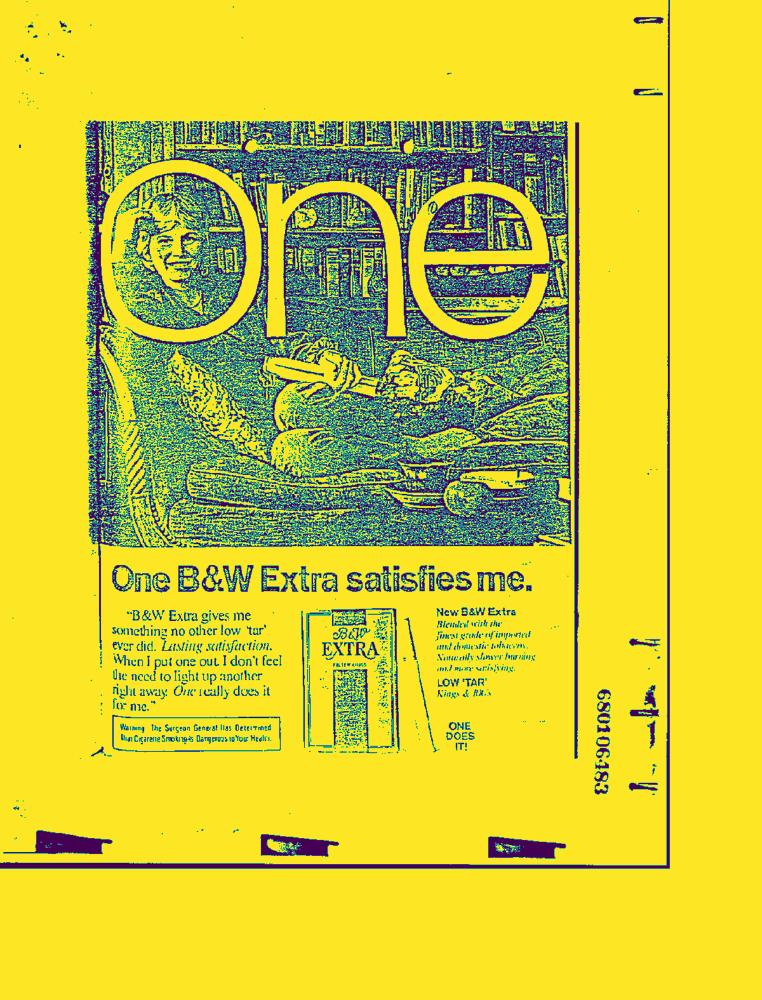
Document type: AD